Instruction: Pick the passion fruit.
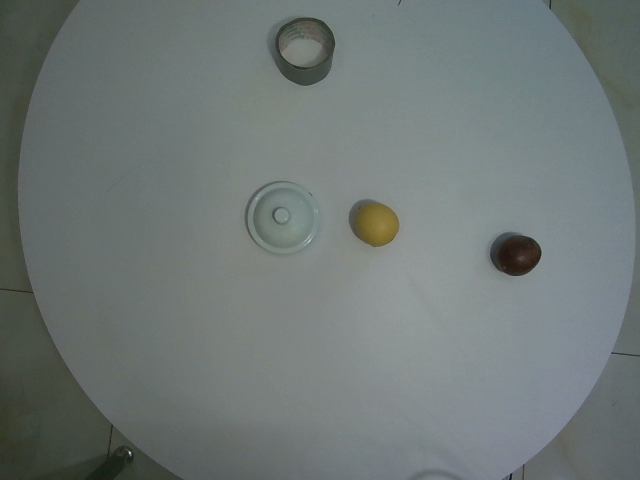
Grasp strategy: vertical